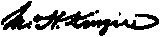
Signature of: john h kinzie